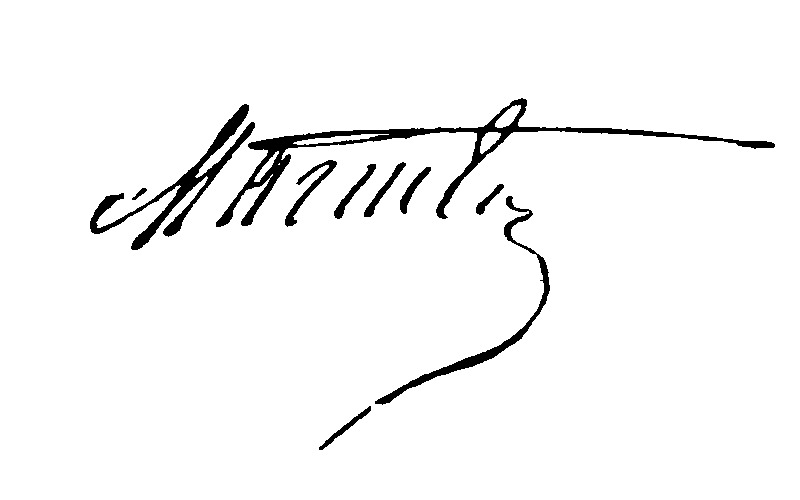
Signature of: grigori machtet